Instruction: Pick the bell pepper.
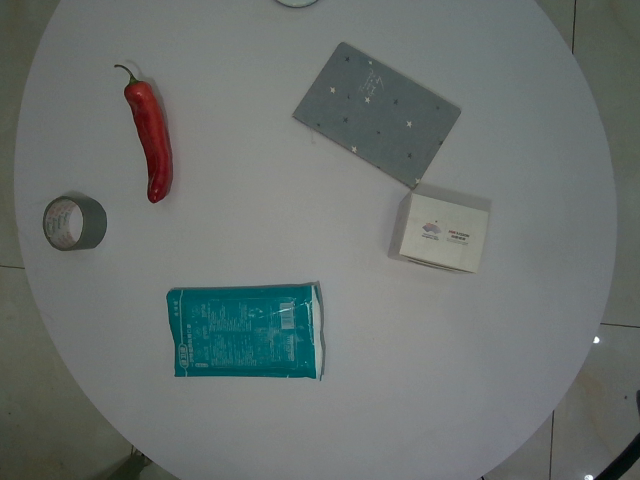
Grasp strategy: vertical